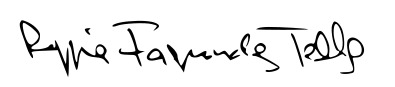
Signature of: lygia fagundes telles